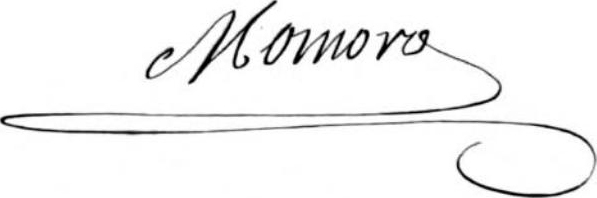
Signature of: antoine françois momoro